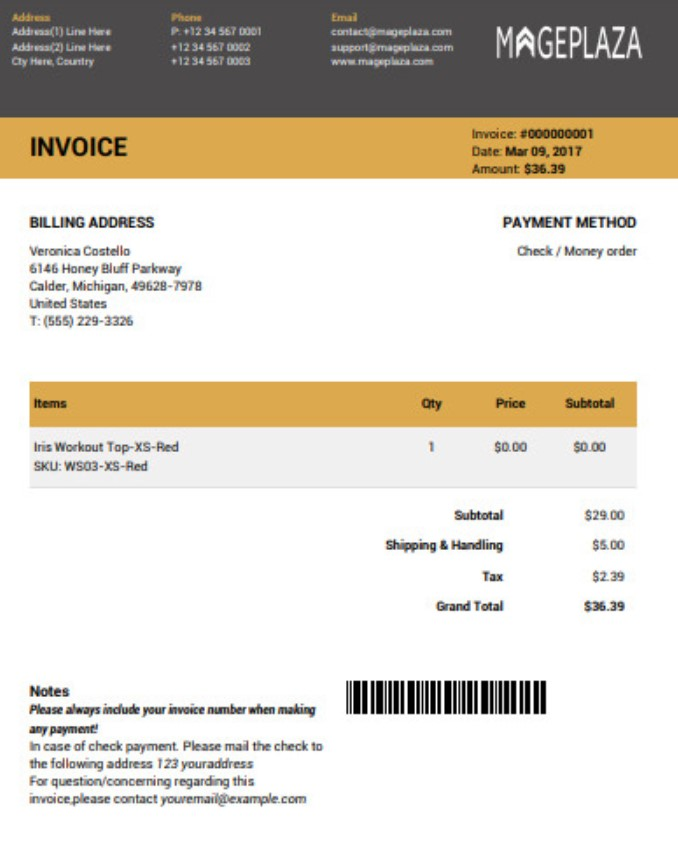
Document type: Invoice